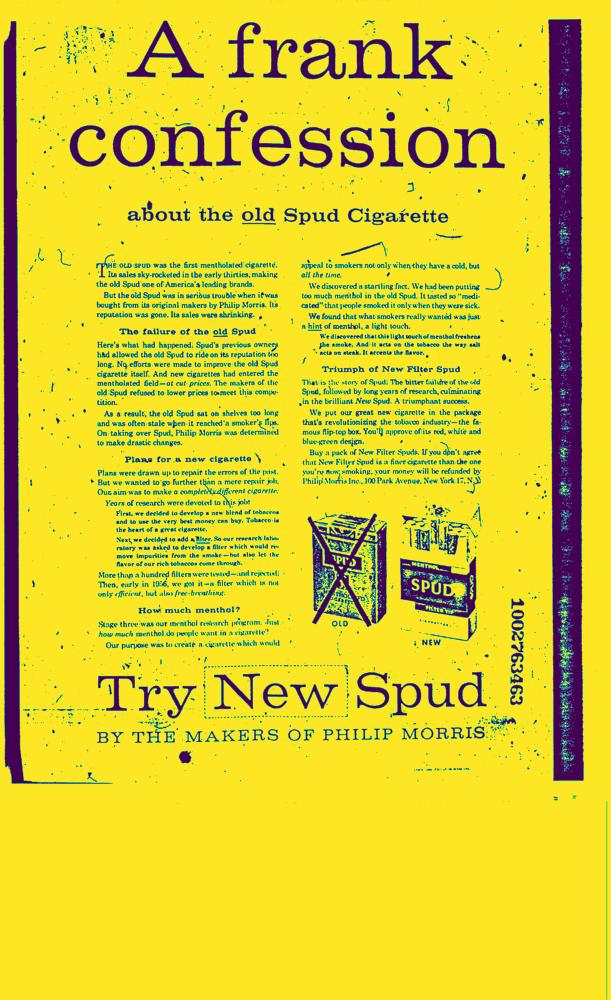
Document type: AD